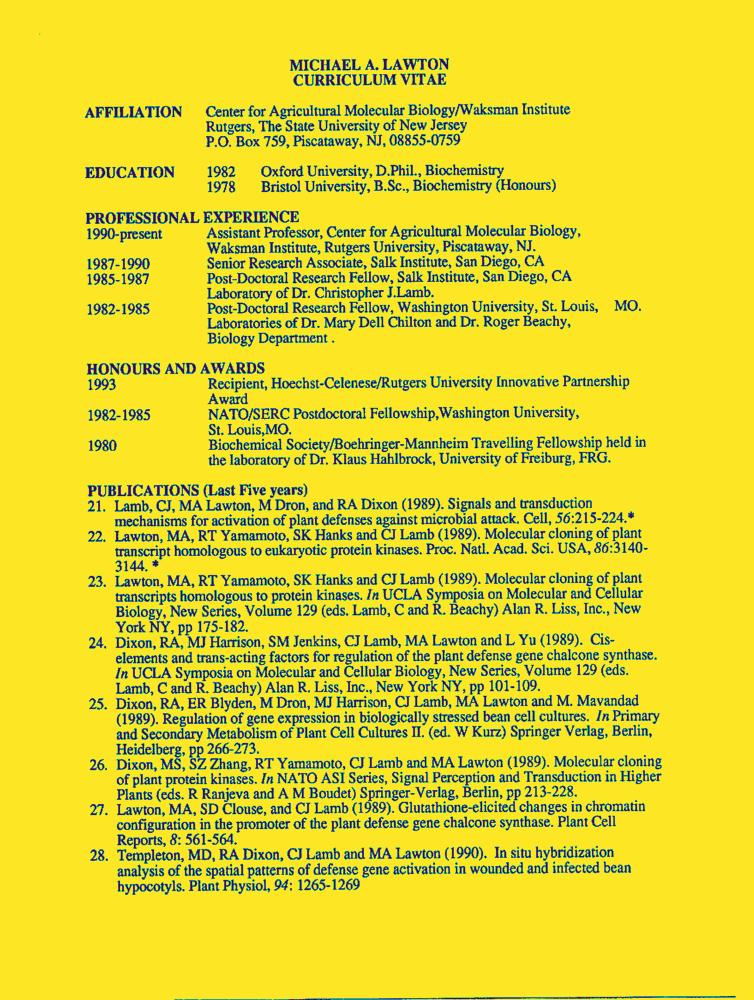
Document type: Resume-Doc